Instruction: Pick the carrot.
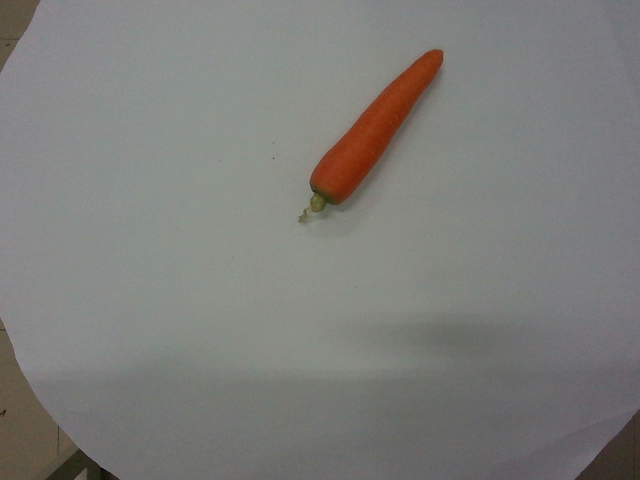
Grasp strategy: vertical